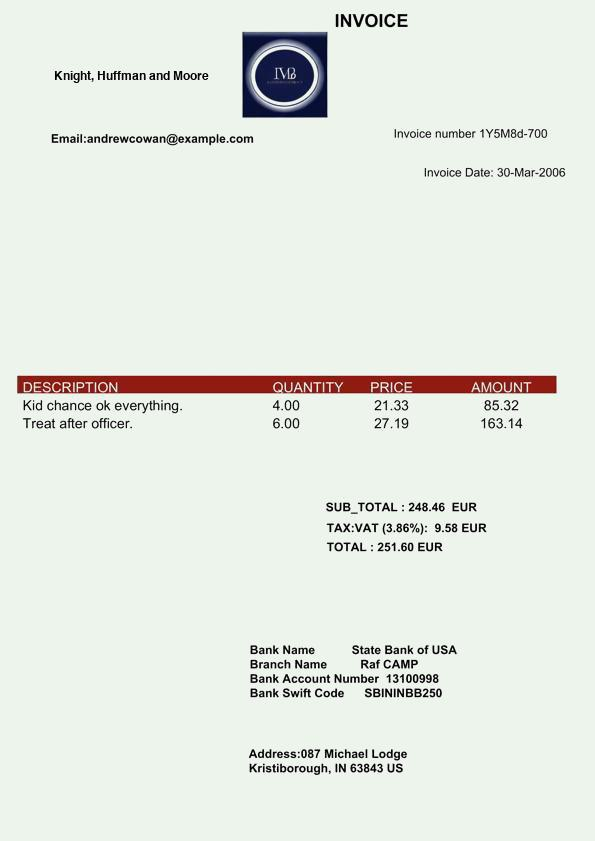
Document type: Invoice